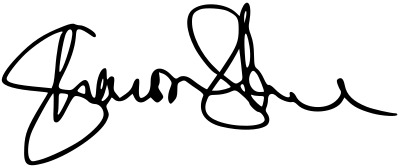
Signature of: sharon stone